Question: What was observed in the imaging?
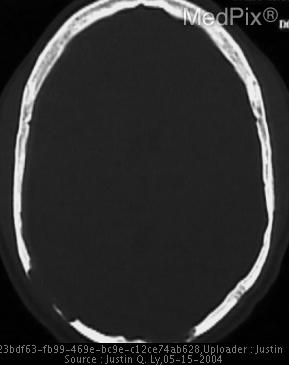
Answer: The imaging shows Mutliple well-defined lytic lesions that coalesce and in an overall geographic appearance.
Location is predominatly posterior half of calvarium.
"Beveled-edge" appearance can be seen radiographically.
CT show greater destruction of the inner table compared to the outer. Axial noncontrast CT shows greater osteolysis of the inner table - compared to the outer - resulting in the "beveled edge" radiographic appearance..